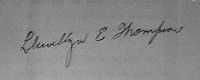
Signature of: llewellyn thompson